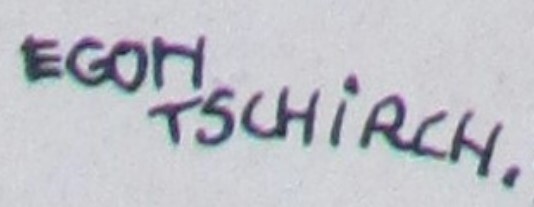
Signature of: egon tschirch